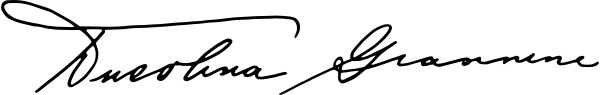
Signature of: dusolina giannini